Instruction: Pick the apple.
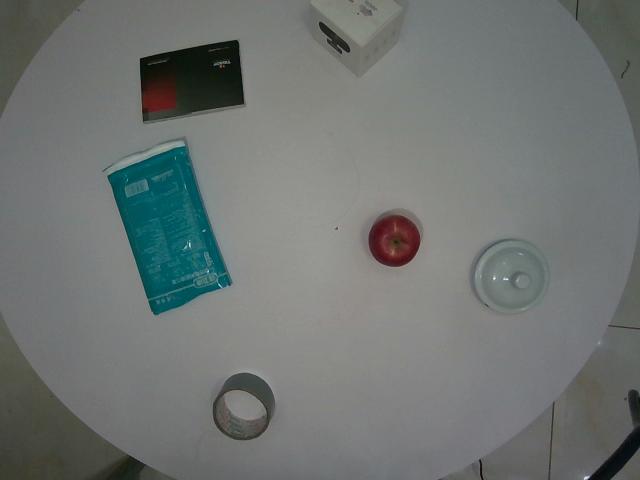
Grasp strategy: vertical